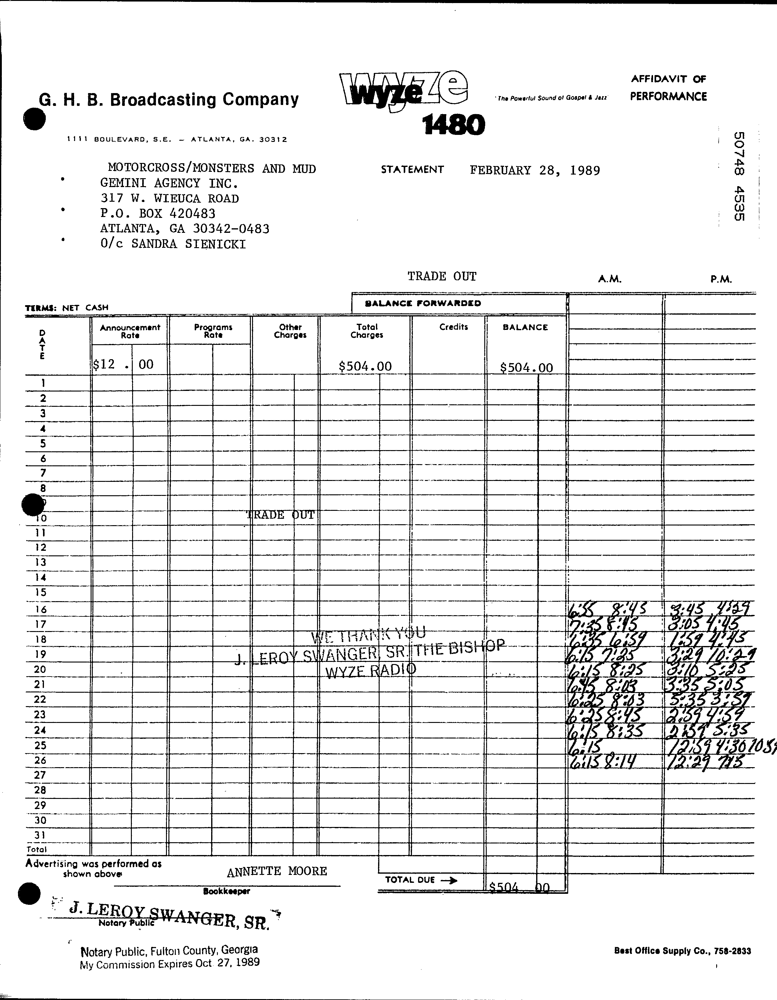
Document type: Invoice